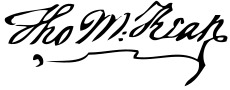
Signature of: thomas mckean